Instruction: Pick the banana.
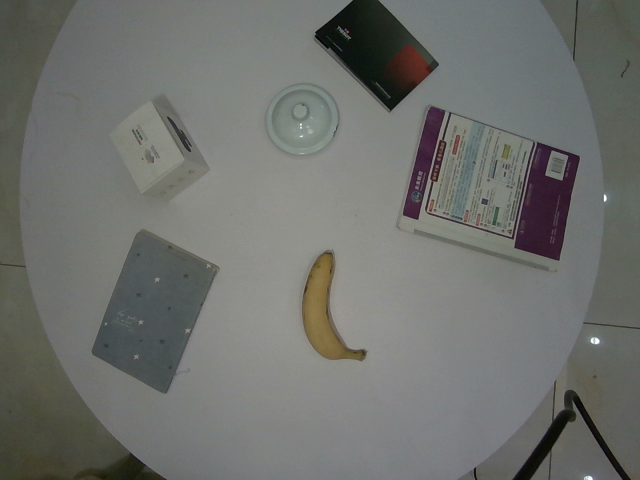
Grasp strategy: vertical